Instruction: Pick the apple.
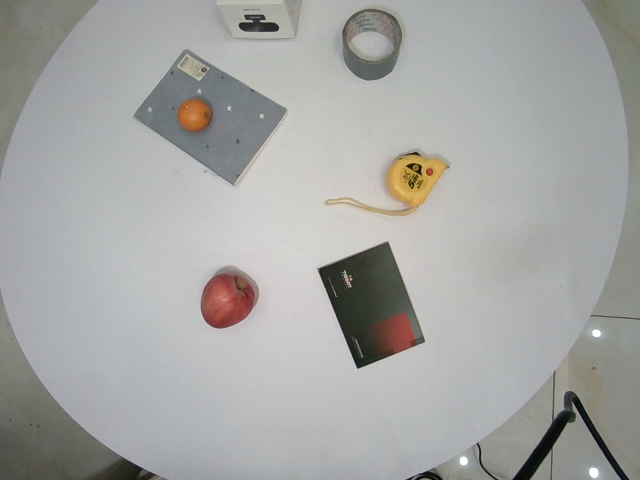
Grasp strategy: vertical